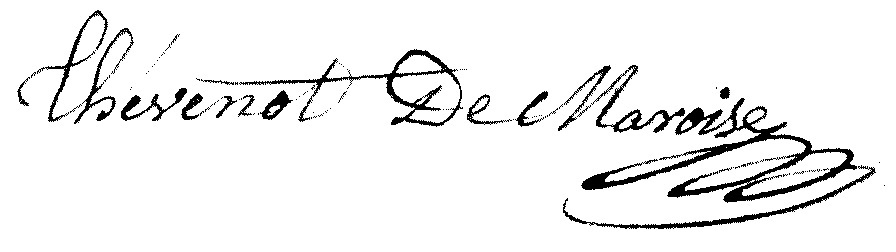
Signature of: jean baptiste thévenot de maroise